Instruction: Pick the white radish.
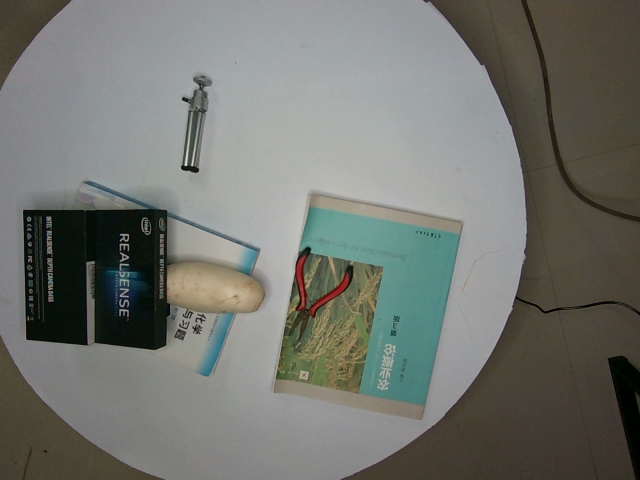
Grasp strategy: vertical